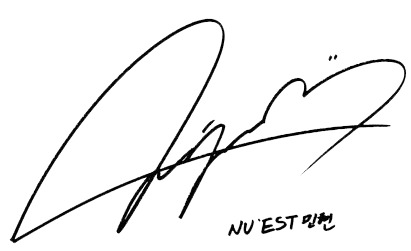
Signature of: hwang min hyun